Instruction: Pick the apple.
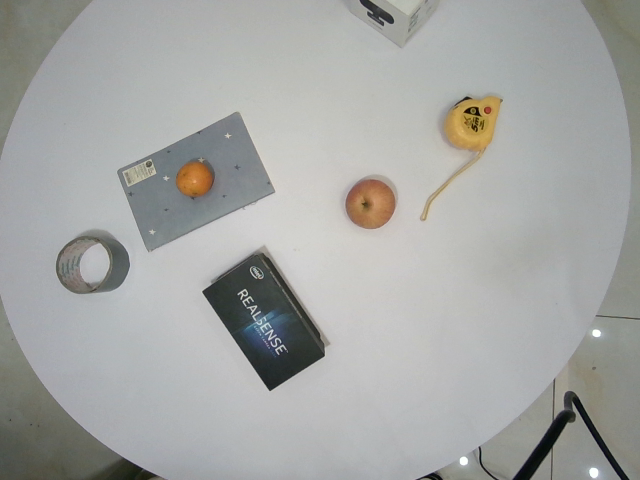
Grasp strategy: vertical